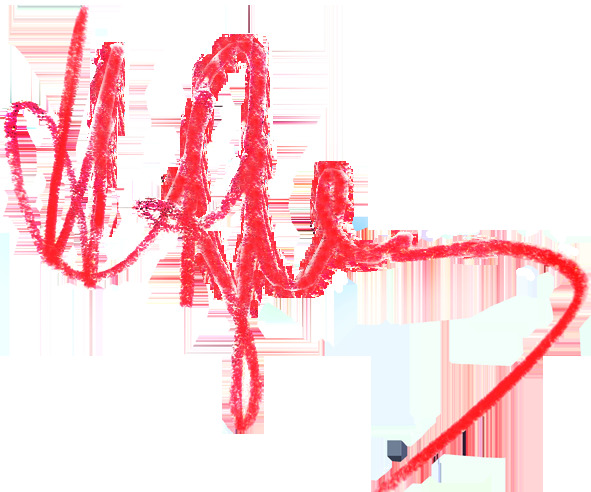
Signature of: nikolai krestinsky